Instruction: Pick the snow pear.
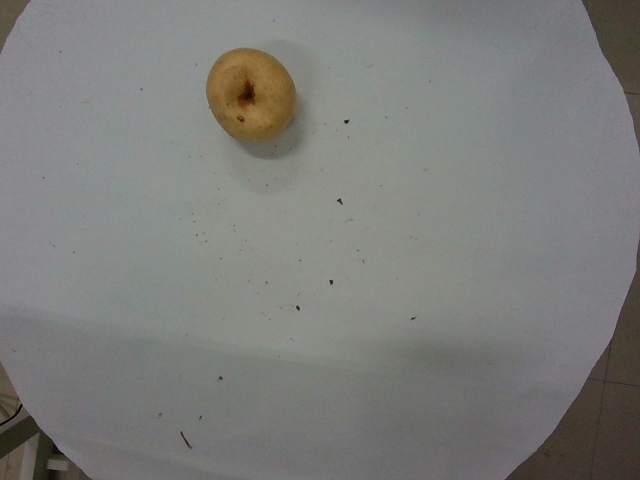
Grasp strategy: vertical